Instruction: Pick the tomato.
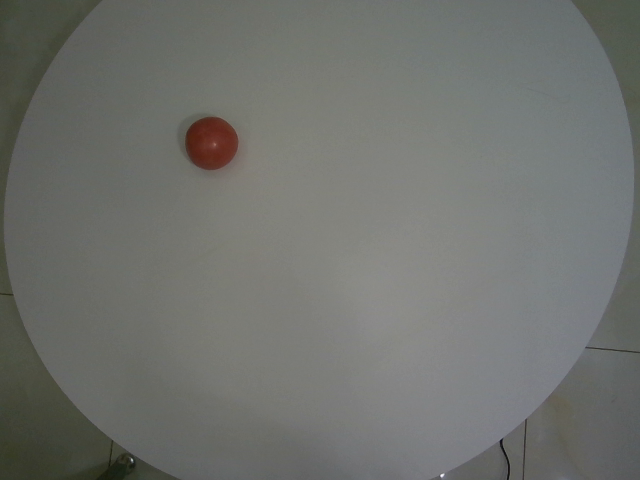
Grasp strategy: vertical